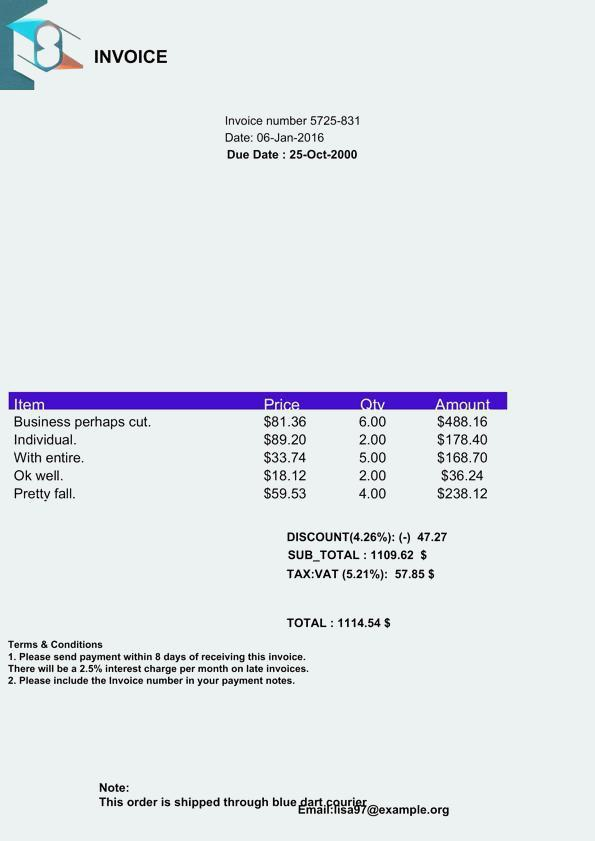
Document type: Invoice